Question: What was observed in the imaging?
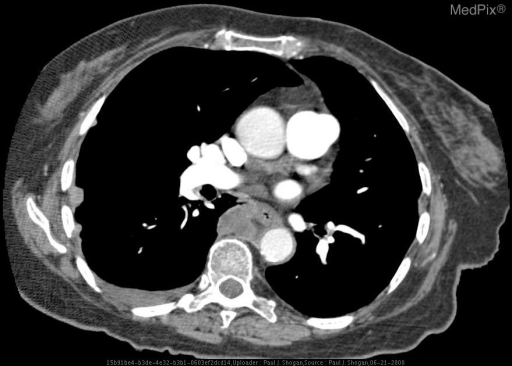
Answer: The imaging shows Dual-energy PA and subtraction soft-tissue-selective radiographs demonstrates nodular, irregular pleural thickening involving the right upper and mid peripheral lung fields.  Blunting of the right costophrenic angle is noted.

Dual-energy PA subtraction bone-selective radiograph exhibits no areas of abnormal calcification within the region of pleural thickening.

Lateral chest radiograph demonstrates nodular pleural thickening involving the right upper lung margin, and a small pleural effusion is noted.

When compared to the chest radiograph from 3.5 months prior, this area of nodular, irregular pleural thickening, and right pleural effusion is relatively new.

Contrast enhanced axial CT images through various levels of the chest demonstrate a unilateral right sided pleural effusion, with mildly enhancing circumferential, nodular, irregular thickened pleura, encasing the right hemithorax with a rindlike appearance.  Additionally, there is focal nodularity of the mediastinal pleura.  There is no significant adenopathy, nor evidence of a chest wall abnormality Contrast enhanced axial CT images through various levels of the chest demonstrate a unilateral right sided pleural effusion, with mildly enhancing circumferential, nodular, irregular thickened pleura, encasing the right hemithorax with a rindlike appearance.  Additionally, there is focal nodularity of the mediastinal pleura.  There is no significant adenopathy, nor evidence of a chest wall abnormality..